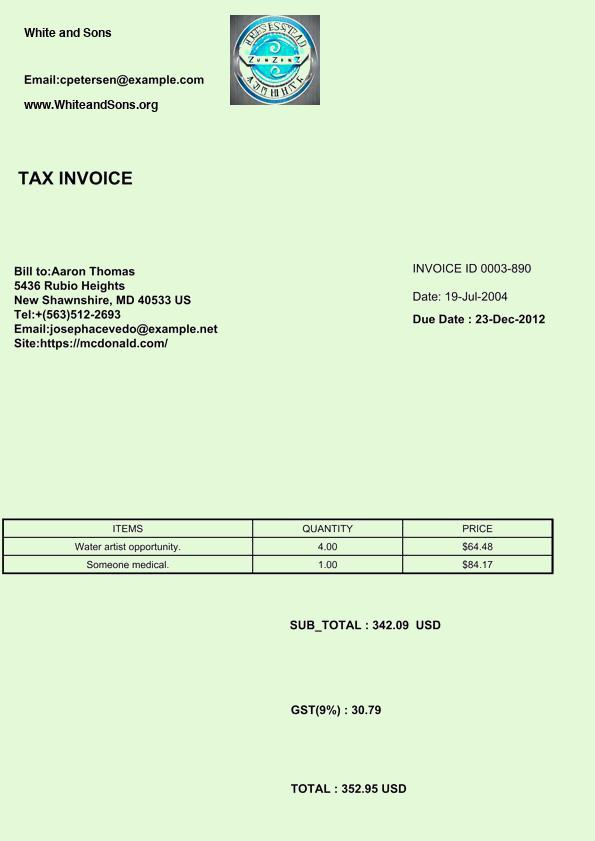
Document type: Invoice